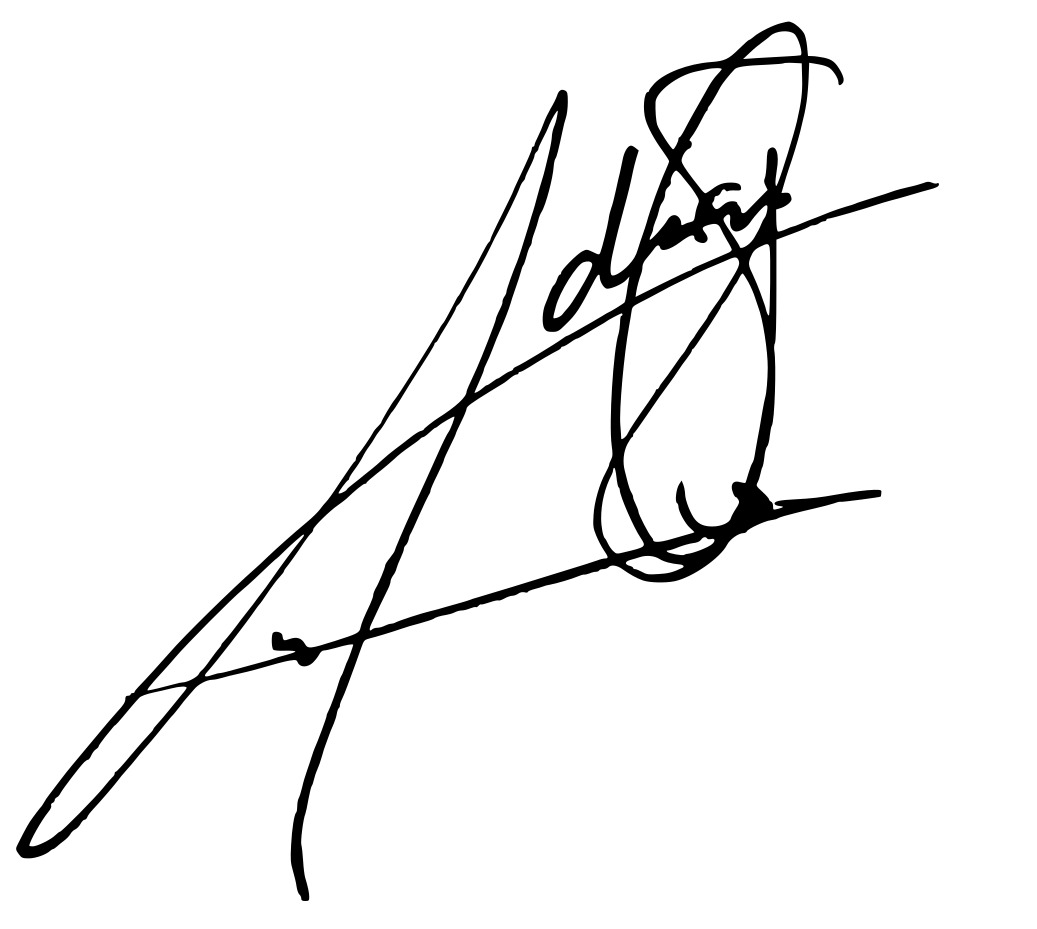
Signature of: adrián sosa nuez